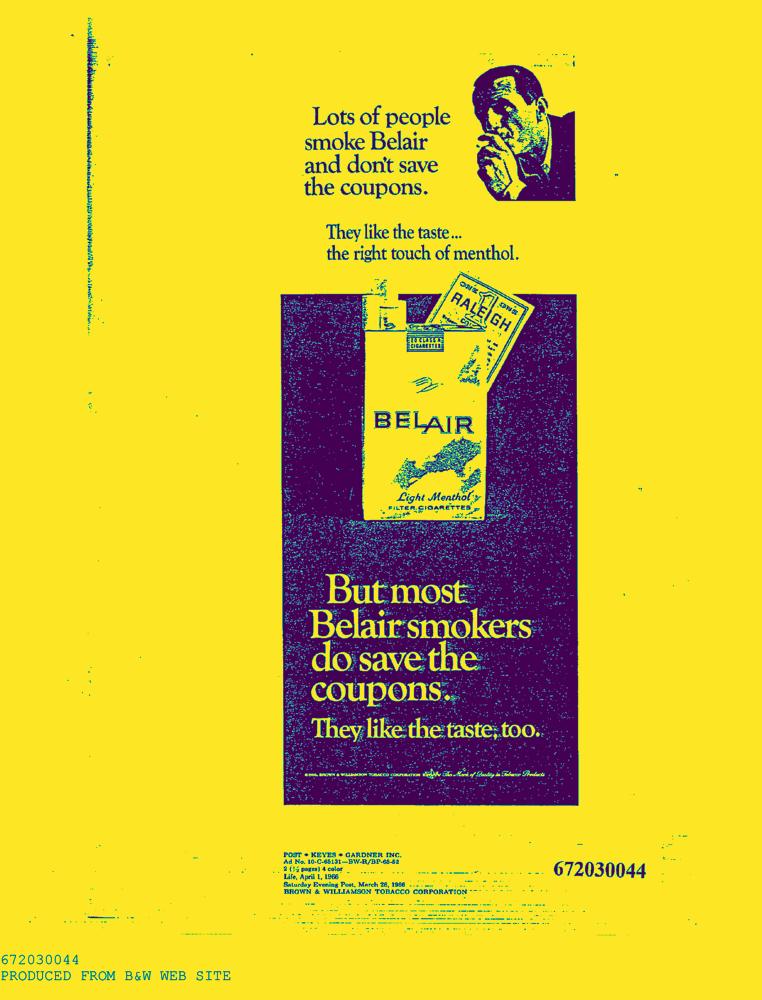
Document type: AD